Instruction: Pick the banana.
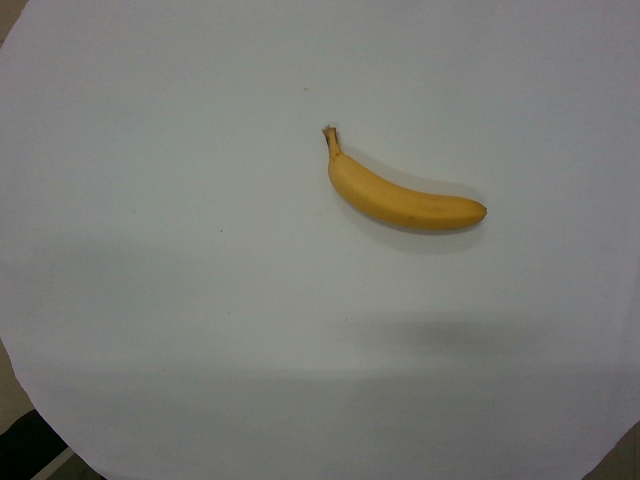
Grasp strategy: vertical